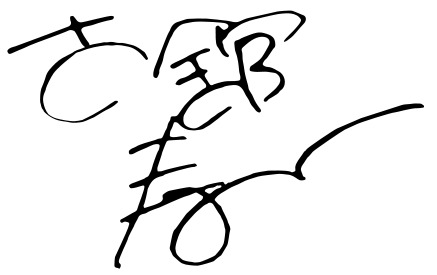
Signature of: haruichi furudate